Question: What do the imaging results show?
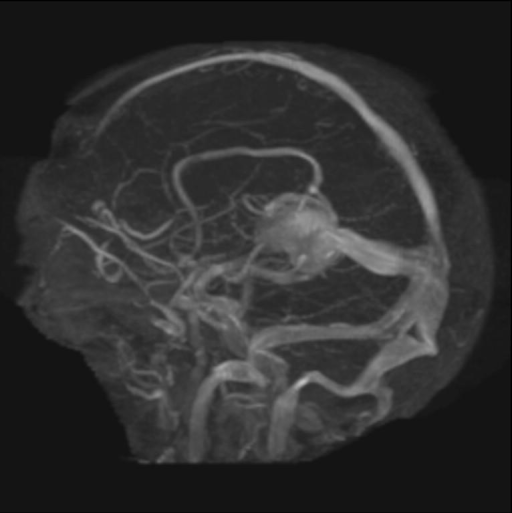
Answer: The imaging shows Chest radiograph demonstrates branching opacity in a bronchovascular distribution in the right middle lobe.
Review of prior imaging demonstrates presence of a Vein of Galen Malformation (VOM) with recent embolization treatment with Onyx. Multiple serpentine flow voids seen on MRI. Angiogram confirms shunting from multiple feeders into a dilated Vein of Galen, draining into an enlarged straight sinus. Focal aneurysmal dilatation in the region of the Vein of Galen..